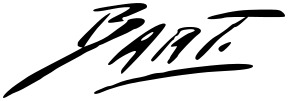
Signature of: charles l bartholomew